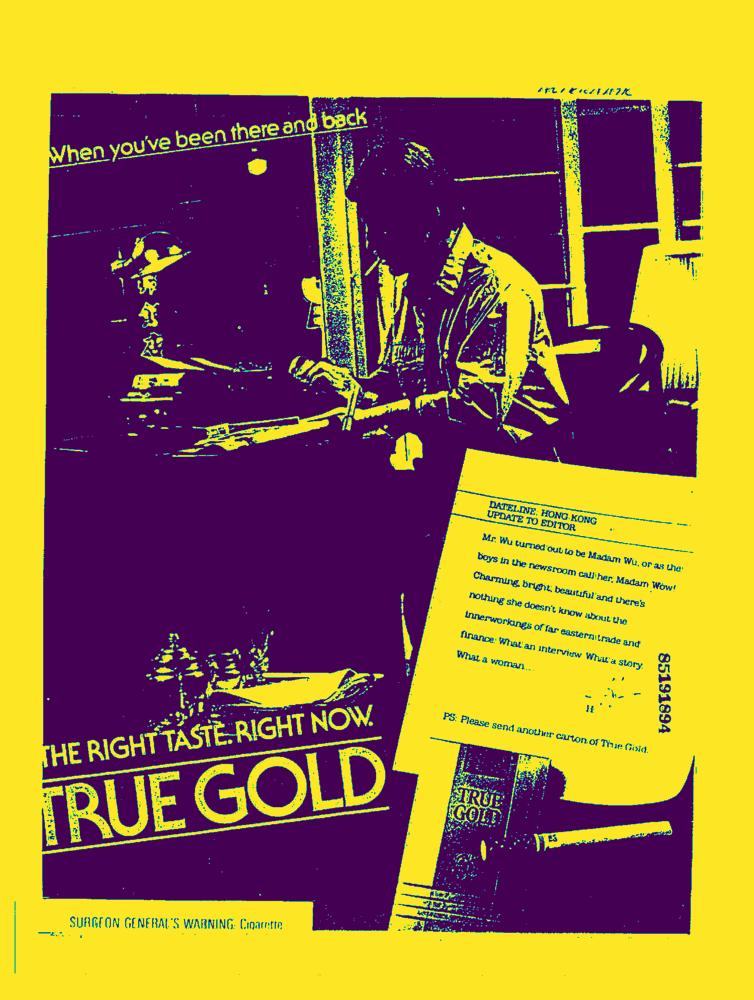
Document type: AD